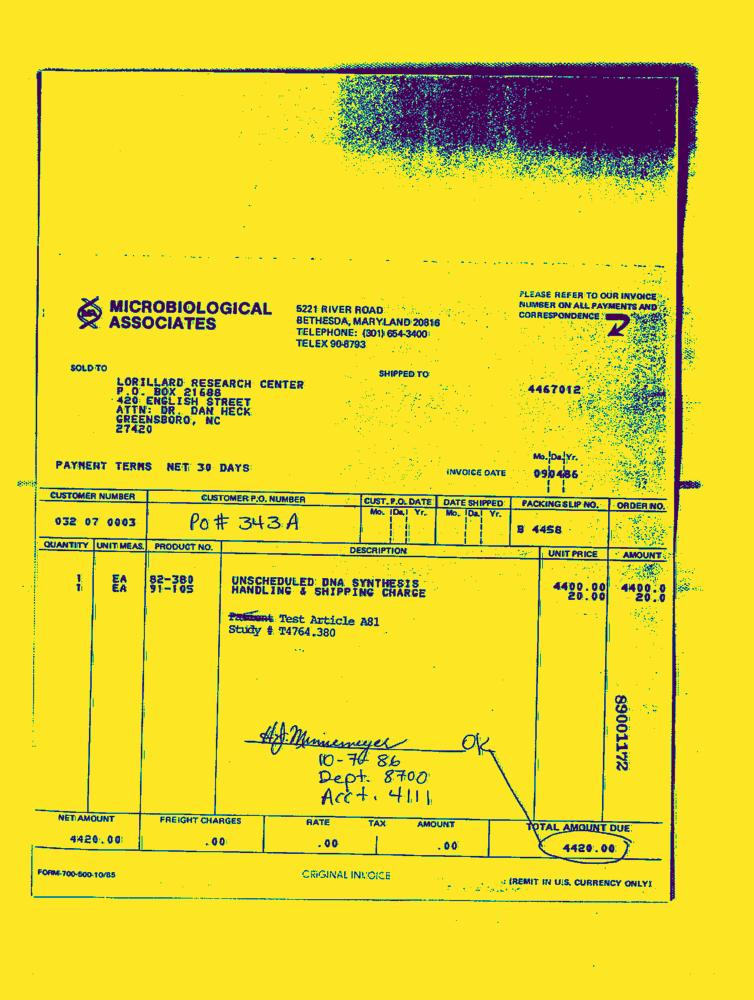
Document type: Invoice-Doc